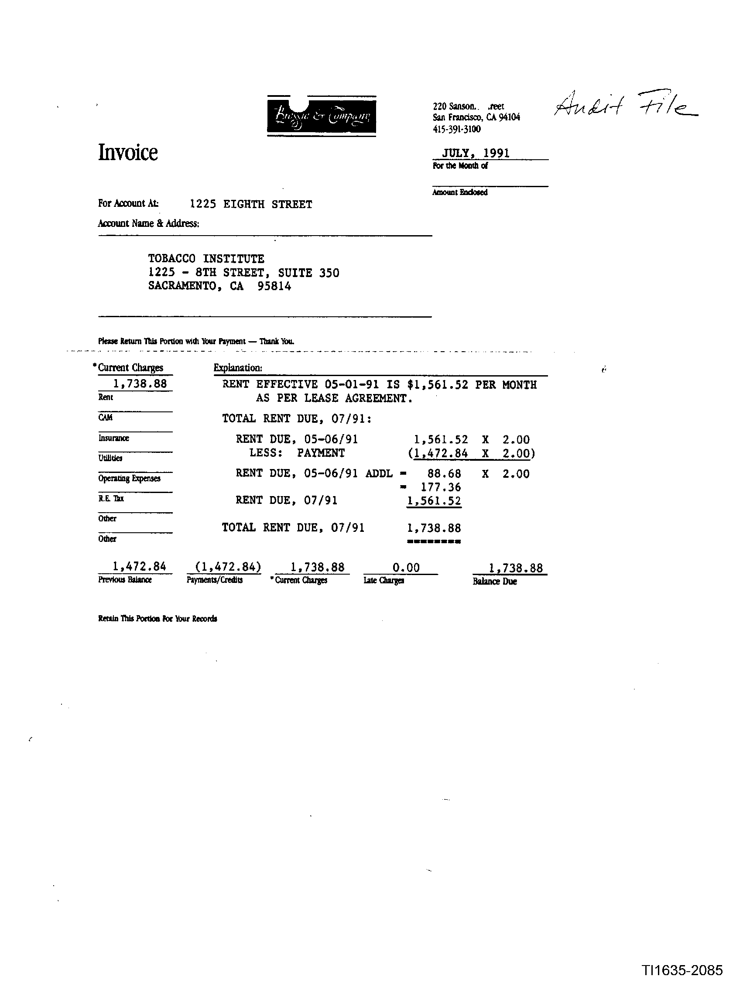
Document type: Invoice